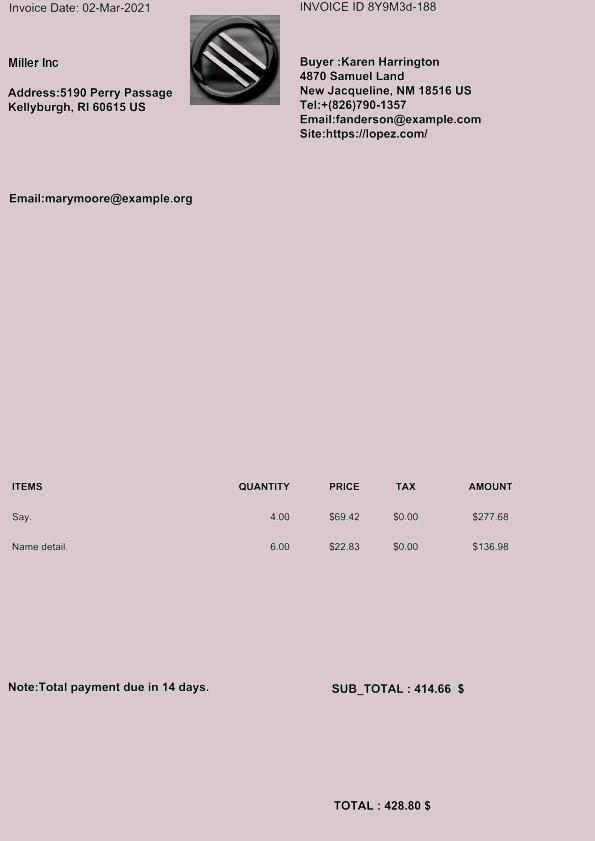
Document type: Invoice